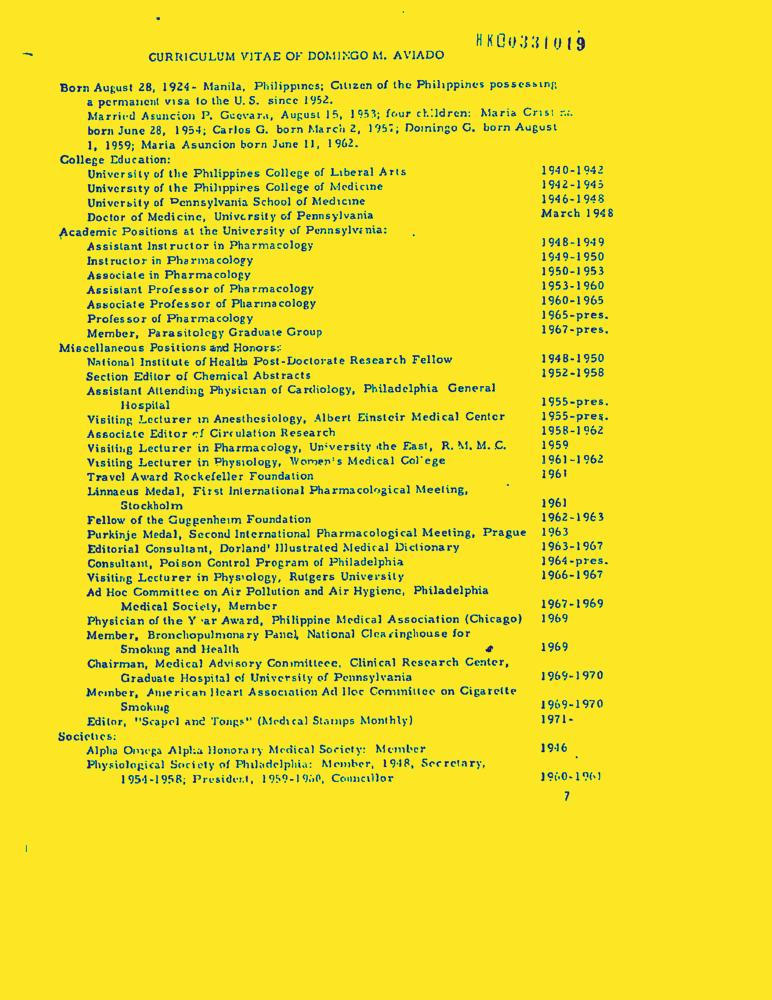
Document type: Resume-Doc